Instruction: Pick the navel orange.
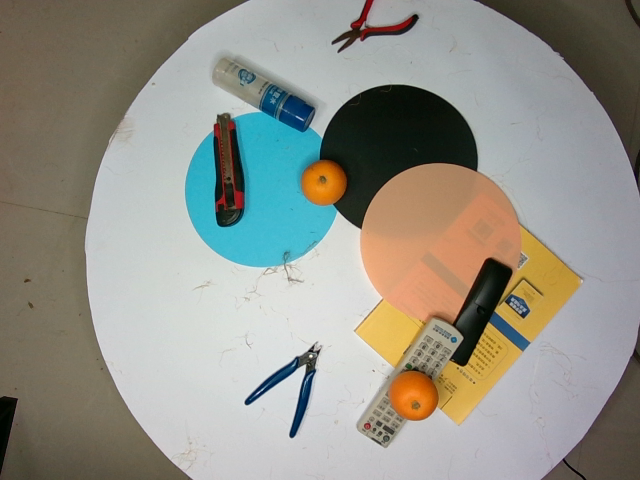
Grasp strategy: vertical